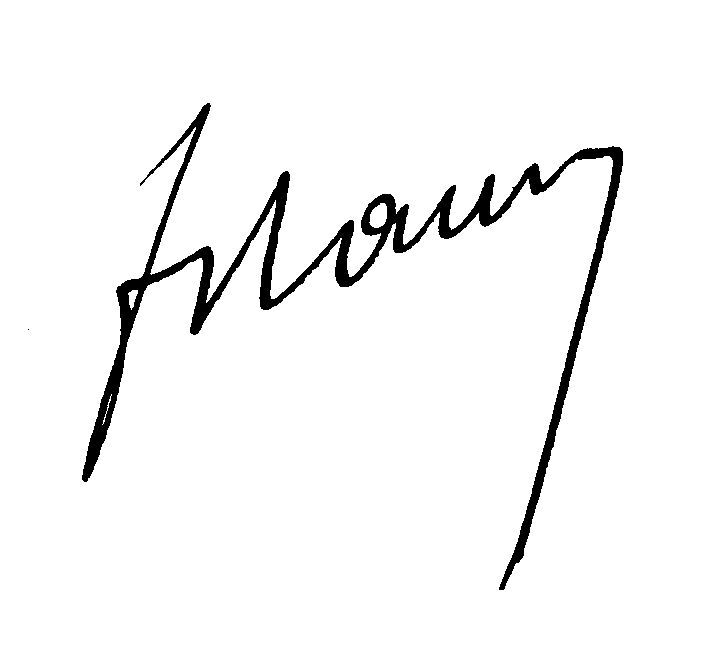
Signature of: fernand raux